Question: What is the suspected problem?
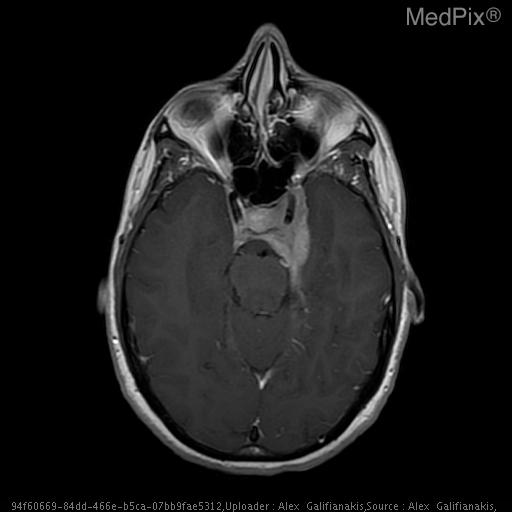
Answer: The findings suggest Avidly enhancing suprasellar mass distinct from the pituitary measuring approximately 3.3 x 2.5 x 3.5 cm. The mass surrounds the left cavernous internal carotid artery extending into the medial aspect of the right cavernous sinus.

The tumor extends anteriorly to the left orbital apex.  There is suprasellar and pontine cistern extension also coursing along the posterior margin of the majority of the clivus. There is posterior extension of the mass surrounding the left 5th cranial nerve involving Meckel's cave as well as surrounding the cisternal portion of the 5th cranial nerve. The mass extends to but not definitely within the left foramen ovale involving the left foramen rotundum as well. The mass abuts the left margin of the basilar artery and the left anterior margin of the mid brain. It extends into the posterior-superior aspect of the sphenoid sinus as well.

A fluid intensity, non-enhancing structure is seen along the posterior margin of the above described mass filling the superior pontine cistern with extension into the left suprasellar cistern measuring 2.3x1.5x1.2 cm.. The mass involves the left cavernous sinus, surrounds the carotid, and extends forward to the orbital apex, and backward to the tentorium and clivus.. The patient might have a history of 42 y.o. woman with elevated prolactin. Please evaluate for evidence of pituitary adenoma.